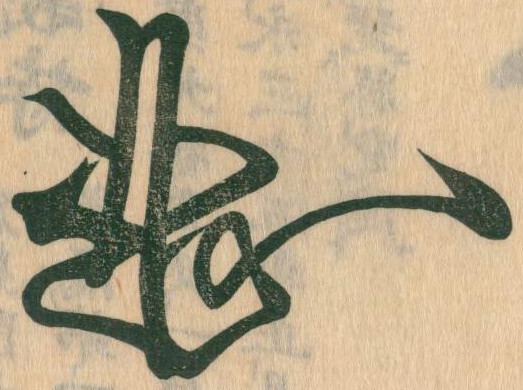
Signature of: ashikaga yoshinori